Question: What are the imaging findings?
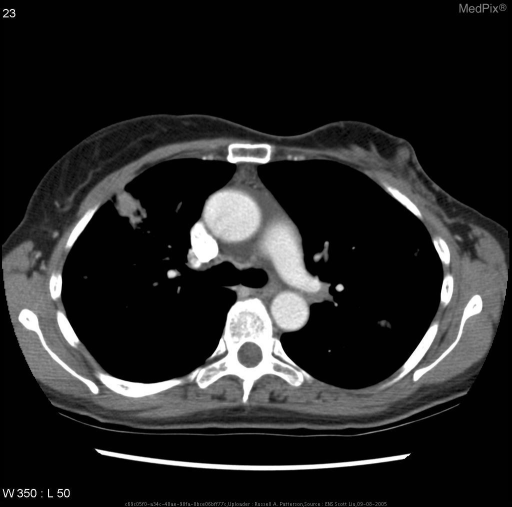
Answer: The imaging shows Suspicious metastases in the liver, lungs, and bone. Biopsy from liver.

(#56) 3.3 x 3.2 cm heterogeneous mass seen in posterior right lobe of liver.
(#59) Additional 3.3 x 2.7 cm heterogeneous mass seen in posterior right lobe of liver.
(#66) Additional 1.6 cm diameter heterogeneous mass seen in posterior right lobe of liver close to parenchymal edge.
(#23, #28, #35) Numerous lung nodules on bilateral lung fields.
(#98) well defined lucencies noted within right iliac in proximity to sacroiliac joint. (#56) 3.3 x 3.2 cm heterogeneous mass seen in posterior right lobe of liver.
(#59) Additional 3.3 x 2.7 cm heterogeneous mass seen in posterior right lobe of liver.
(#66) Additional 1.6 cm diameter heterogeneous mass seen in posterior right lobe of liver close to parenchymal edge.
(#23, #28, #35) Numerous lung nodules on bilateral lung fields.
(#98) well defined lucencies noted within right iliac in proximity to sacroiliac joint.